Question: What is the mailing or notice date provided in the document?
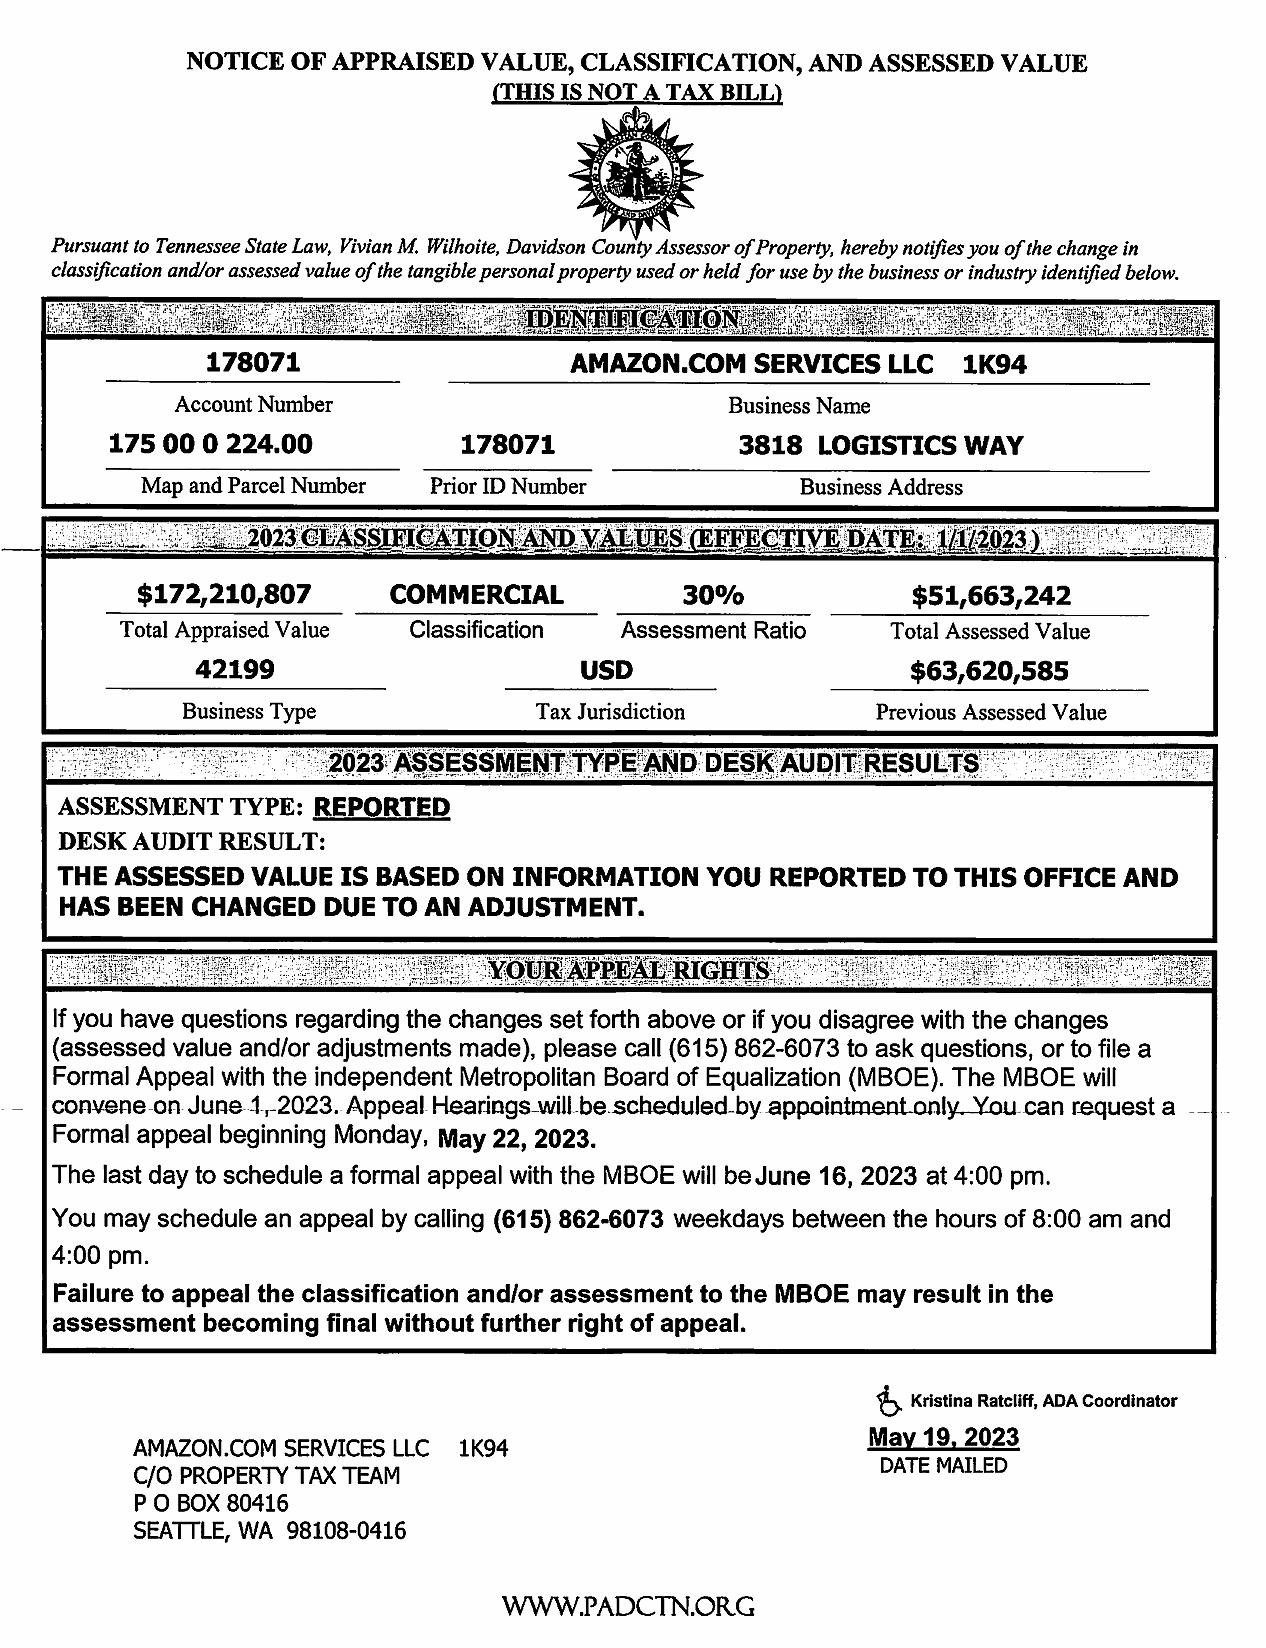
Answer: "19-May-23"